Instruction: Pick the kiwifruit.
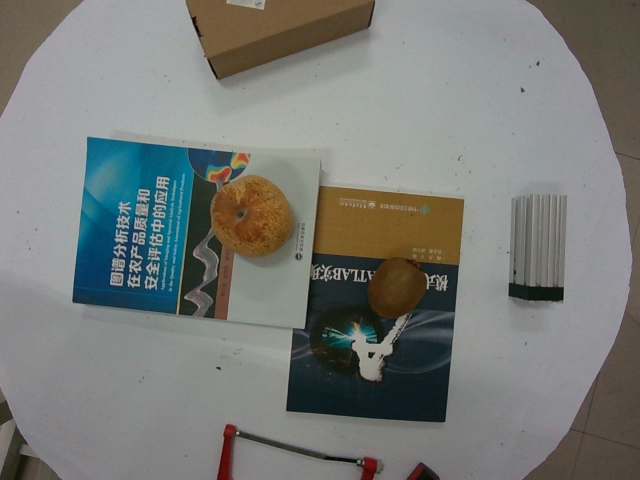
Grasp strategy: vertical